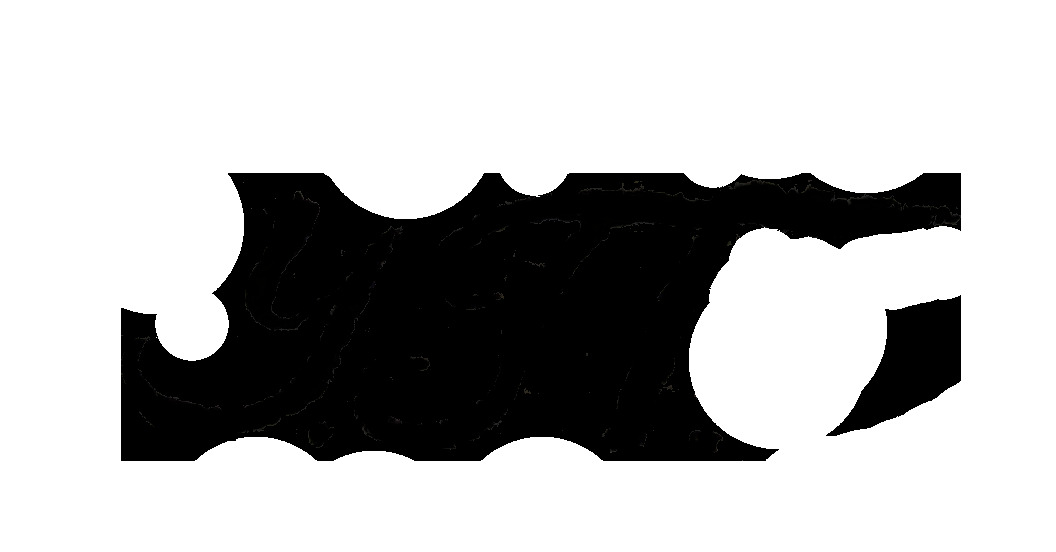
Signature of: uroš predić